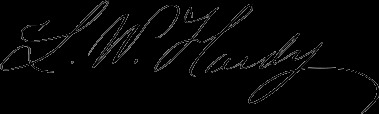
Signature of: leonard w hardy